Question: What is the estimated tax bill amount according to the document?
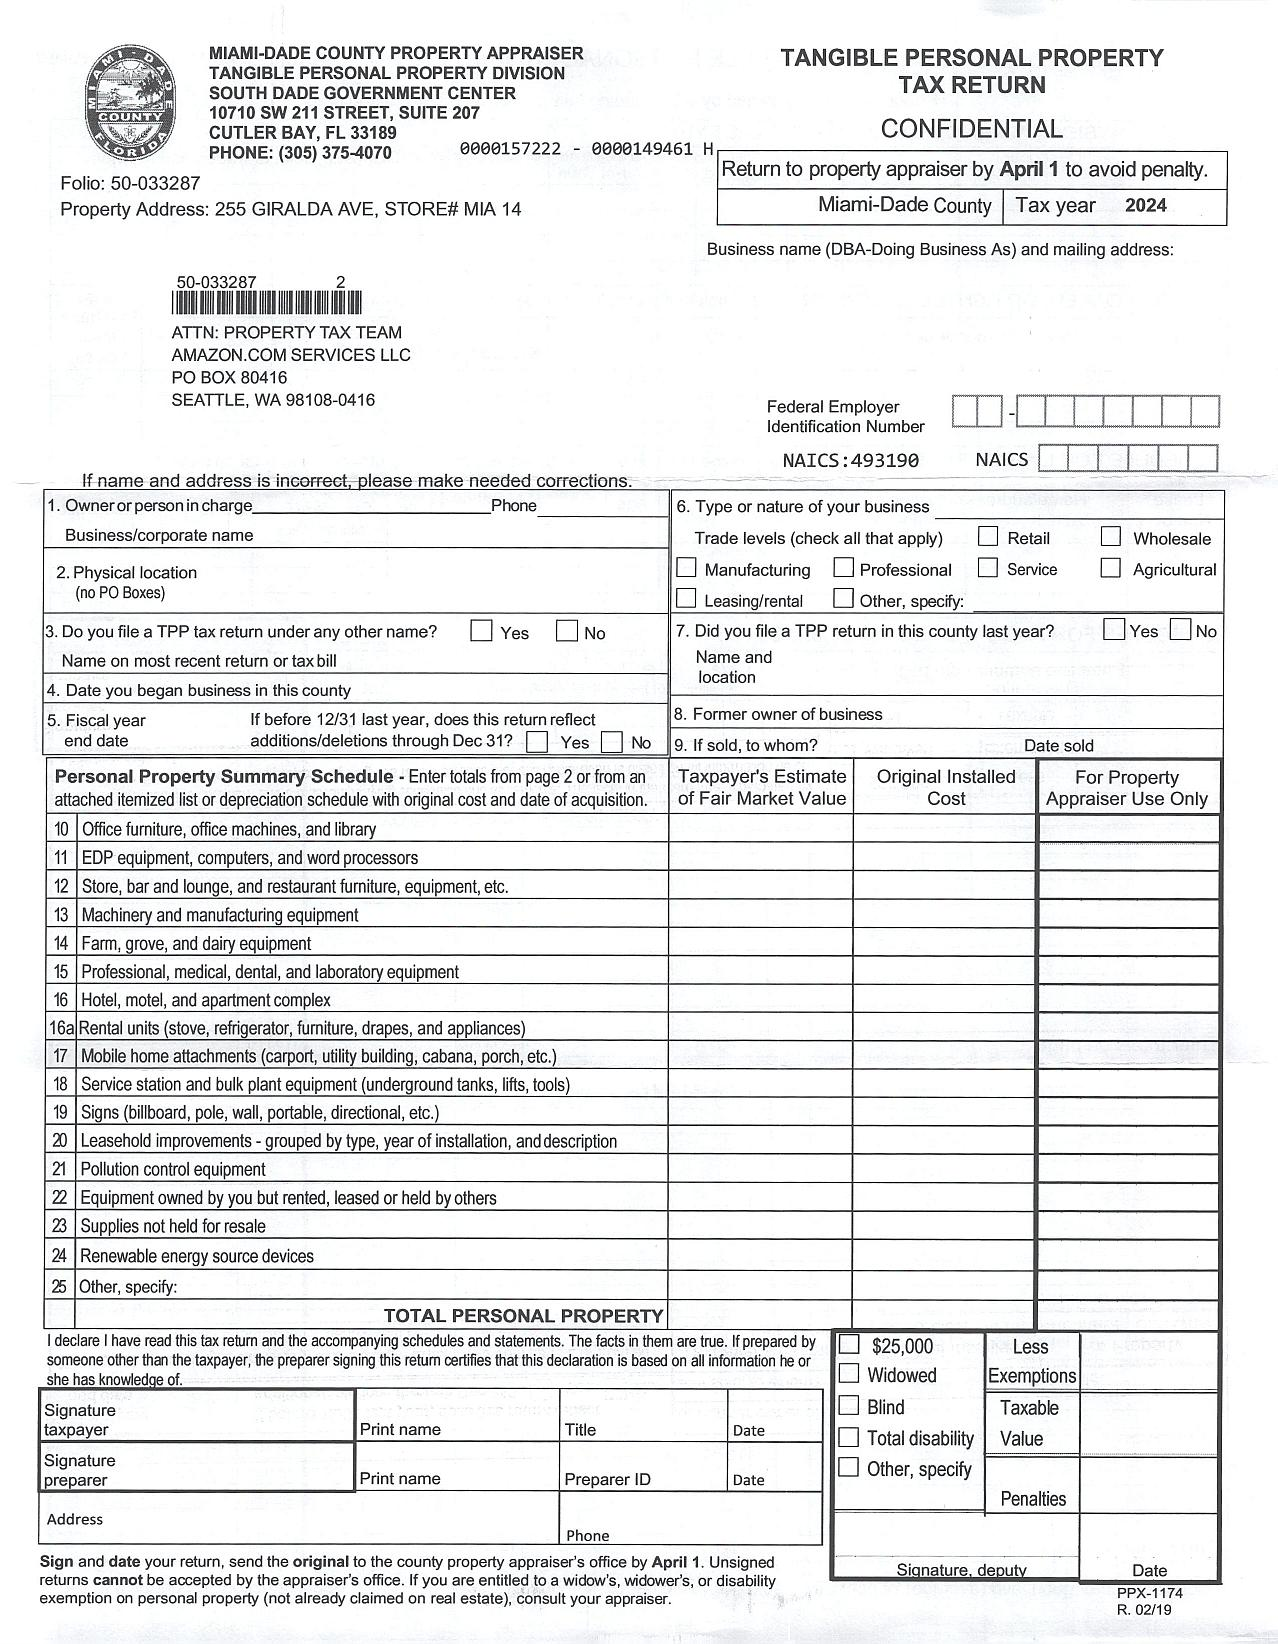
Answer: "$25,000 or Less or Exemptions"